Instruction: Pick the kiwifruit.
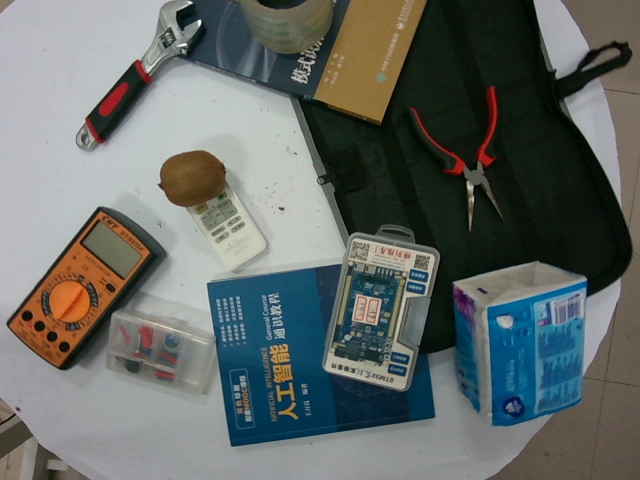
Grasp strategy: vertical